Question: What is the suspected problem?
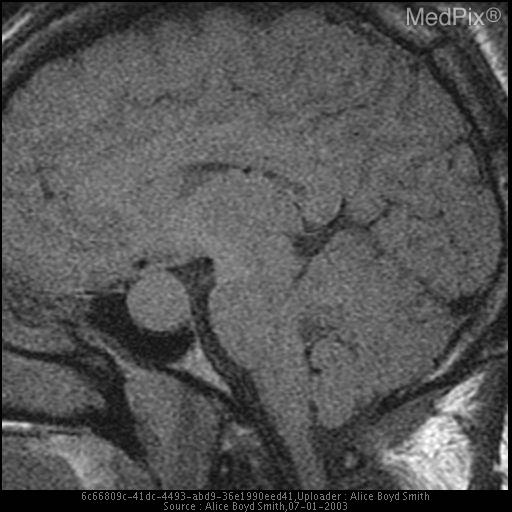
Answer: The findings suggest • Sellar enlargement can be seen on plain radiographs.
• CT demonstrates sellar expansion with osseous erosion and remodeling.
• MRI demonstrates an isointese lesion on T1 and T2 images, which expands the sella.. T1W coronal and sagital images demonstrate and isointense lesion that expands the sella and extends into the suprasellar region.. The patient might have a history of 30 year old man with changing glove and shoe size..